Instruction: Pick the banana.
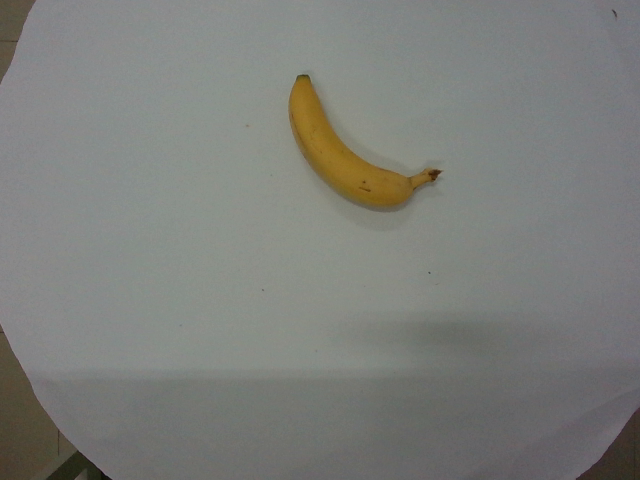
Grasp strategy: vertical